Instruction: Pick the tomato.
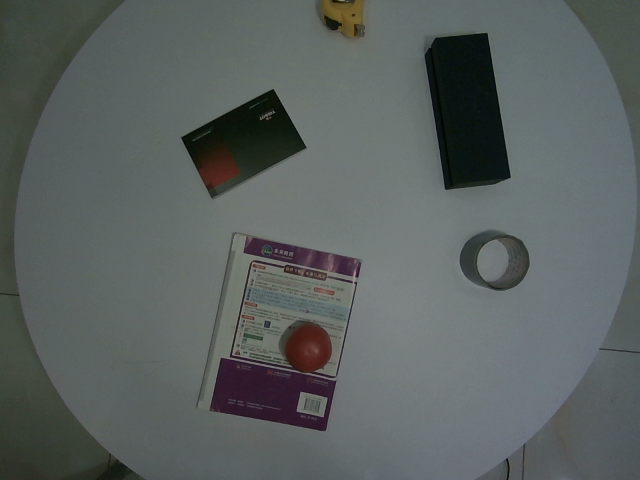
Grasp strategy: vertical